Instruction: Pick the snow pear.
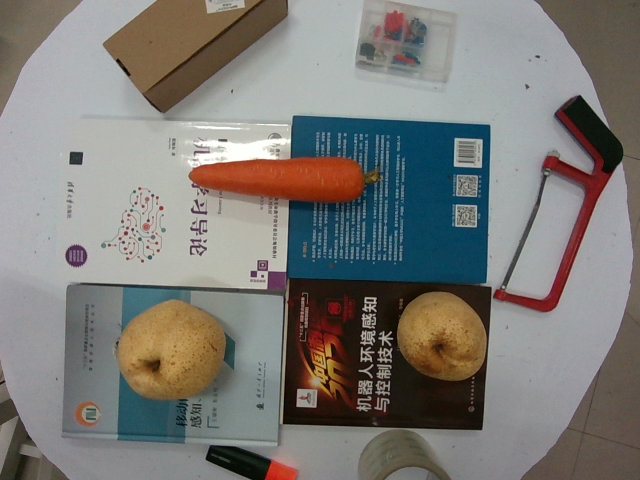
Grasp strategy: vertical